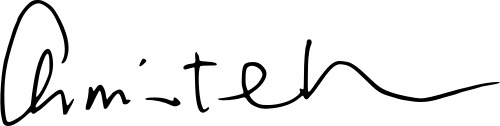
Signature of: armistead maupin